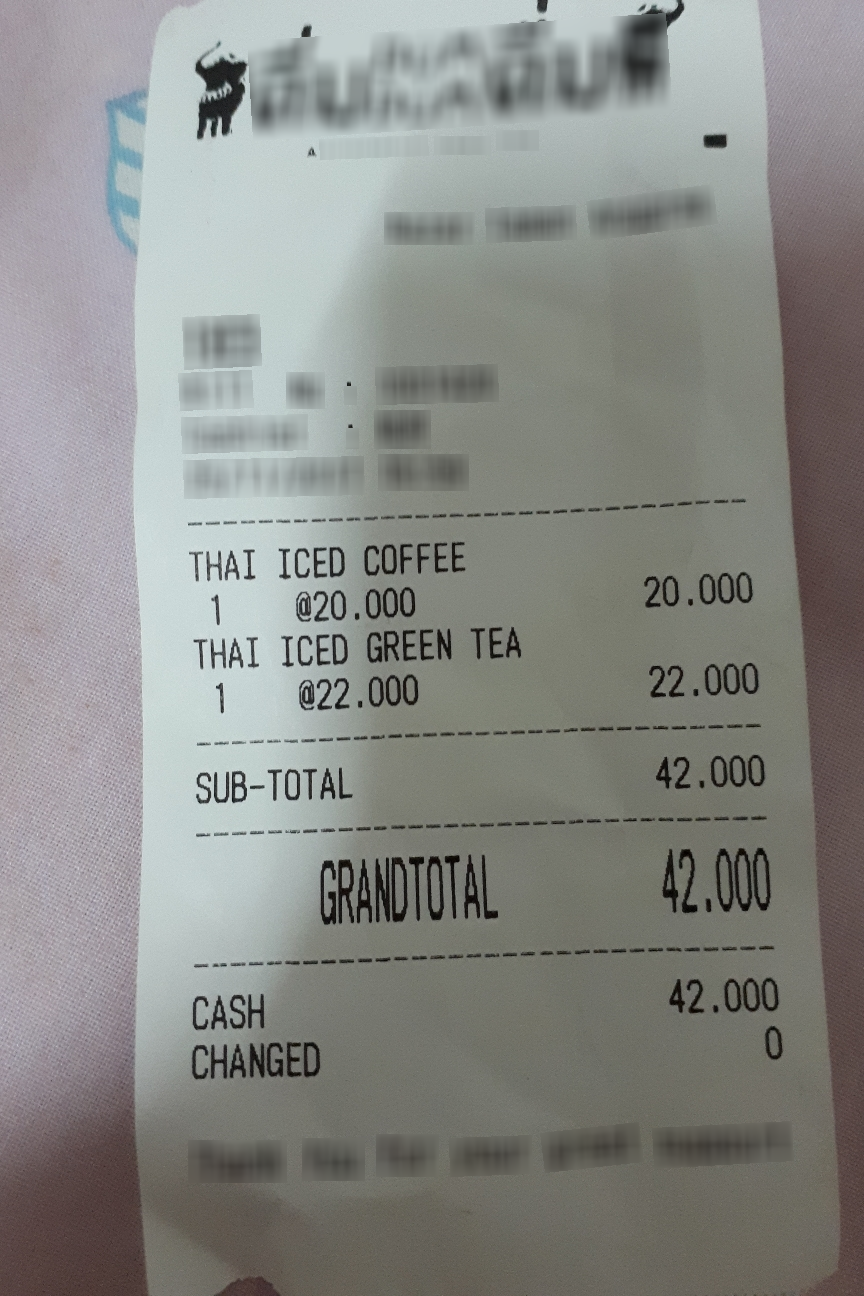
Number of items: 2
Subtotal: 42.000
Total: 42.000
OCR text regions:
text: GRANDTOTAL
text: 42.000
text: CASH
text: 42.000
text: CHANGED
text: 0
text: SUB-TOTAL
text: 42.000
text: THAI
text: ICED
text: COFFEE
text: 1
text: @20.000
text: 20.000
text: THAI
text: ICED
text: GREEN
text: TEA
text: 1
text: @22.000
text: 22.000